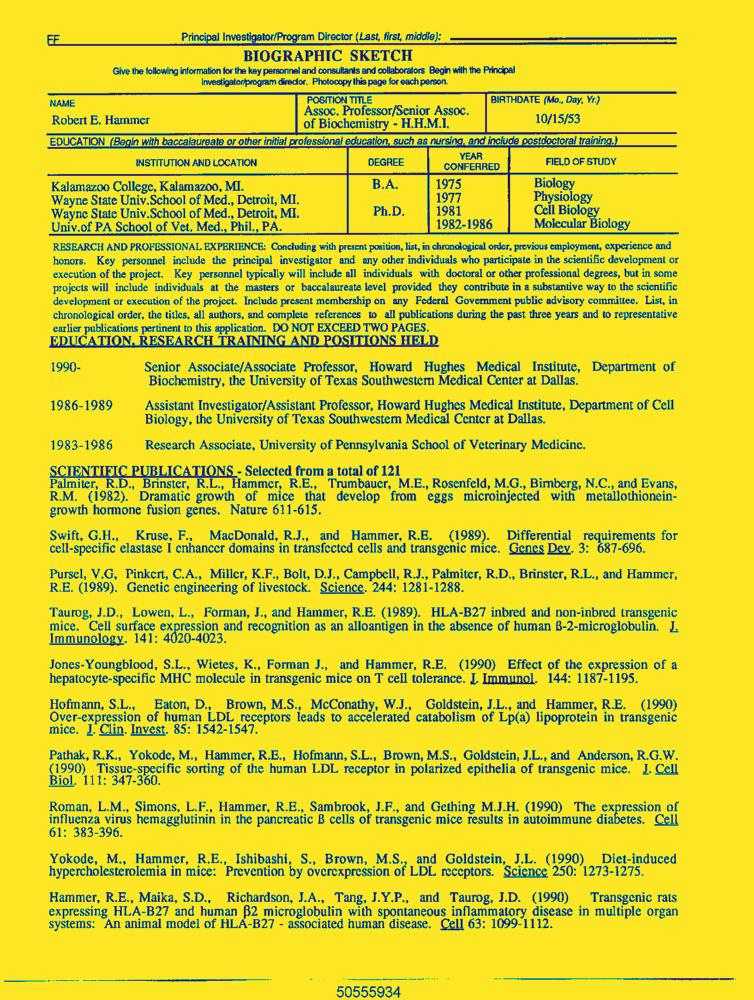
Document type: Resume-Doc